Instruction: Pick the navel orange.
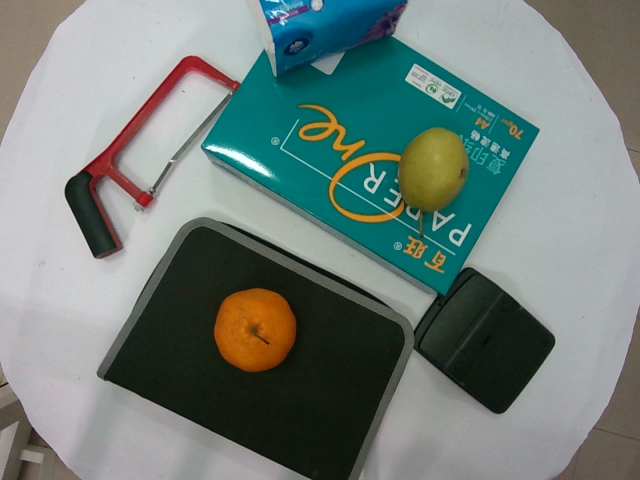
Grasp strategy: vertical